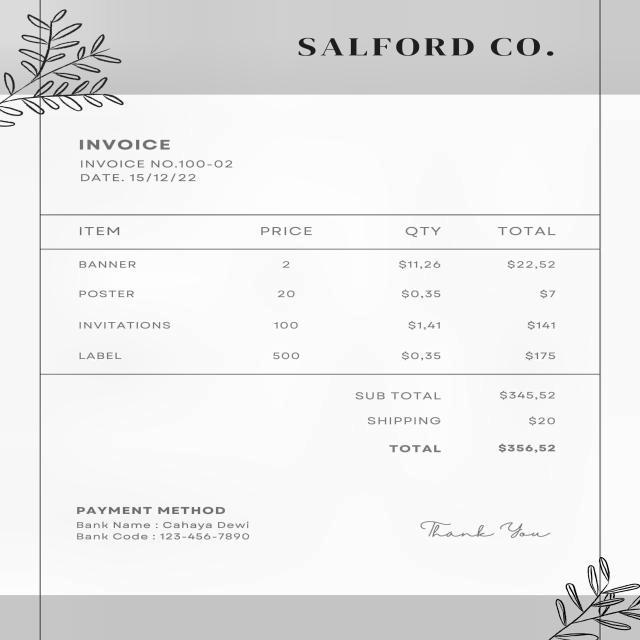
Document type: Invoice